Question: What was observed in the imaging?
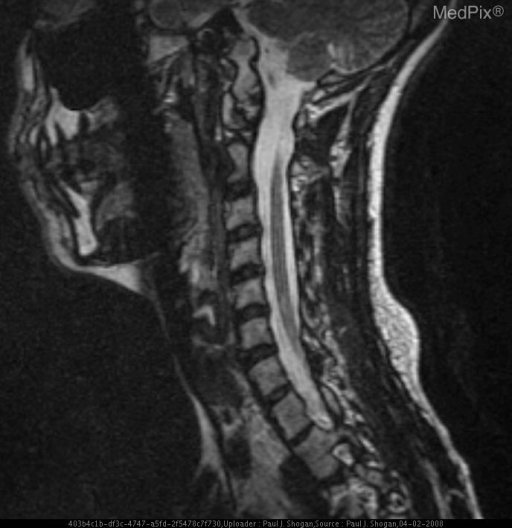
Answer: The imaging shows Occlusion of the right vertebral artery at the C1-2 level with subacute infarction of the right lateral medulla oblongata, and chronic infarction of the left flocculonodular lobe, as a result of traumatic chiropractic cervical manipulation. FIESTA 3D sagittal image of the right vertebral artery in the right paramedullary cistern reveals loss of the normal T2 signal related flow void, and a small amount of increased signal in the expected distribution of the right vertebral artery..